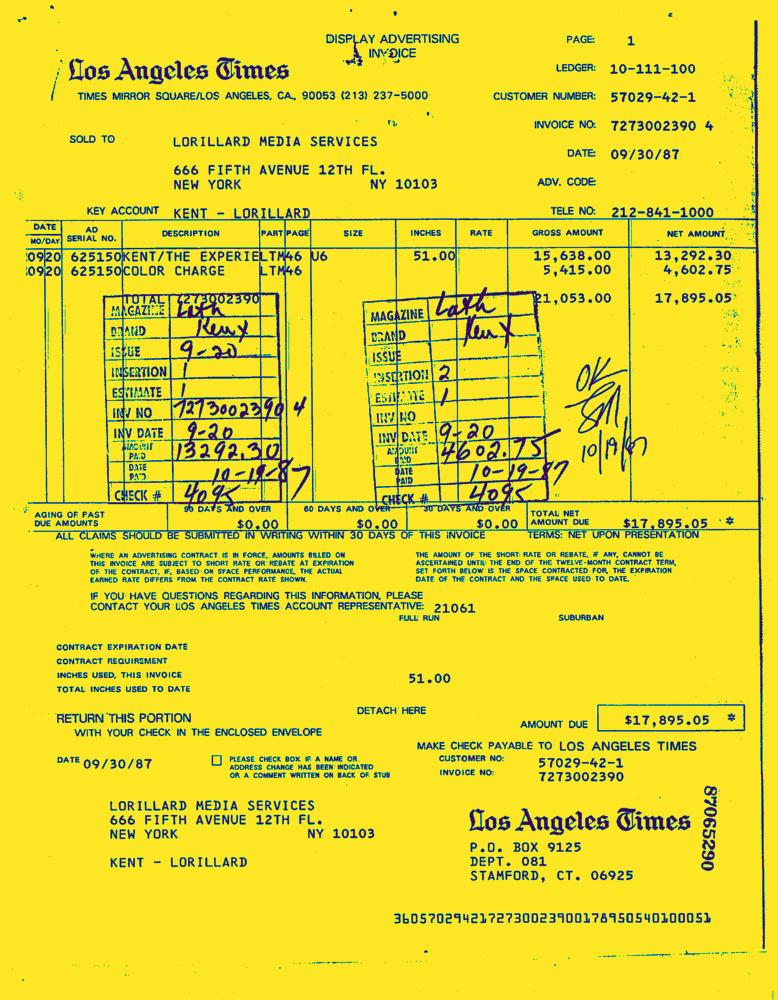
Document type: Invoice-Doc